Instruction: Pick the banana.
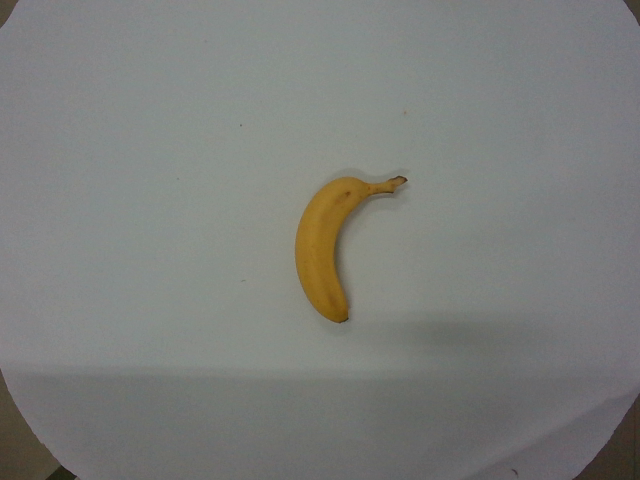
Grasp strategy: vertical